Question: What is the mailing or notice date provided in the document?
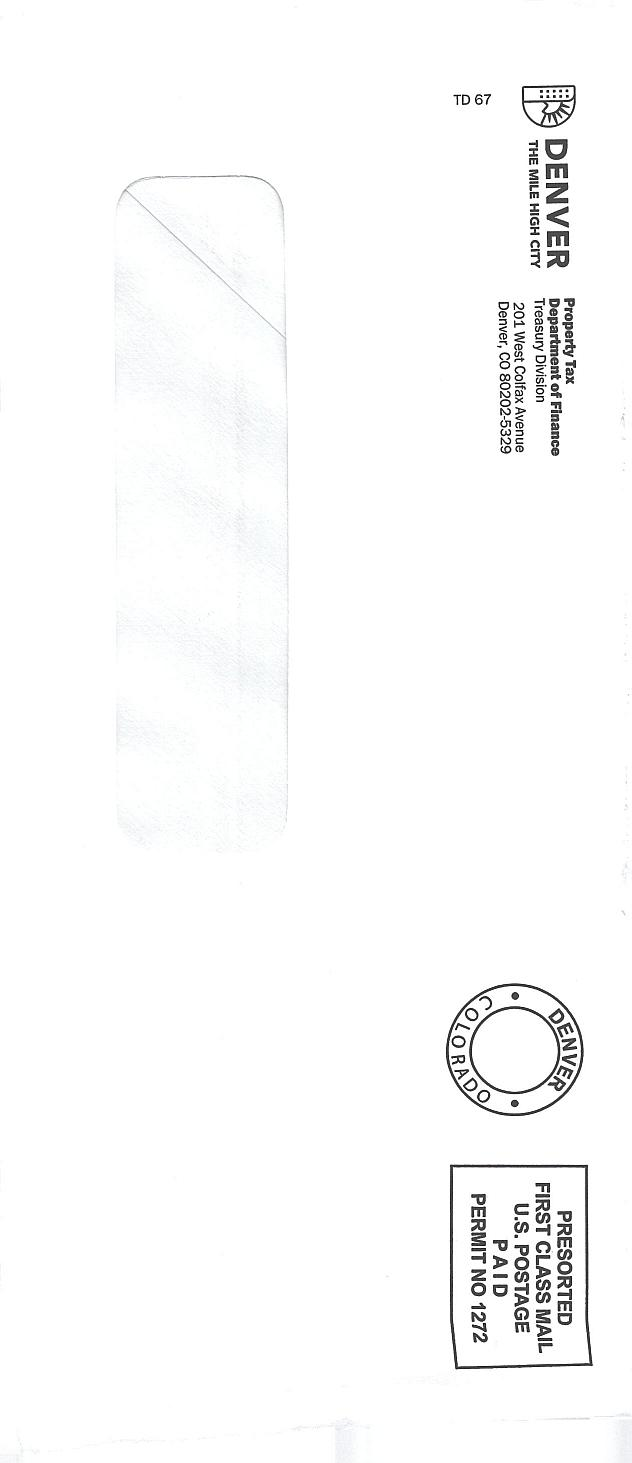
Answer: "3/8/23"